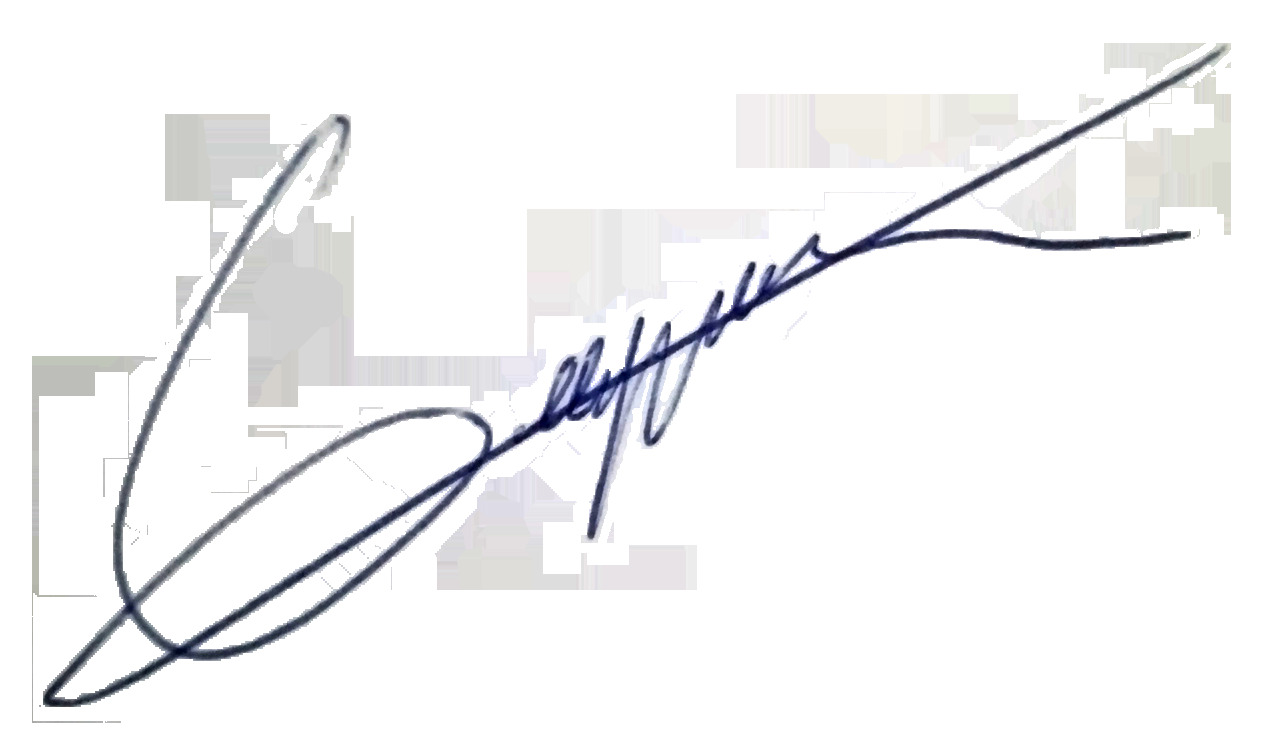
Signature of: patrick delperdange